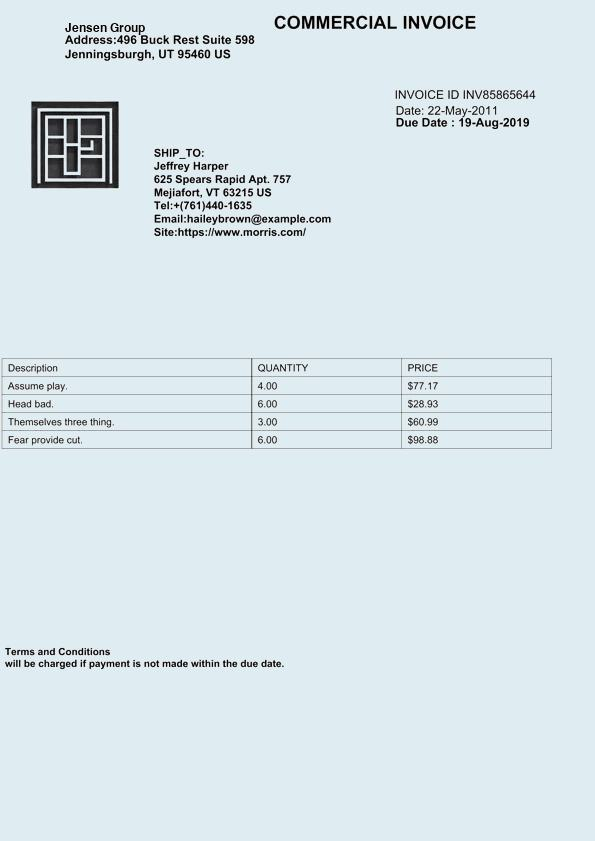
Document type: Invoice